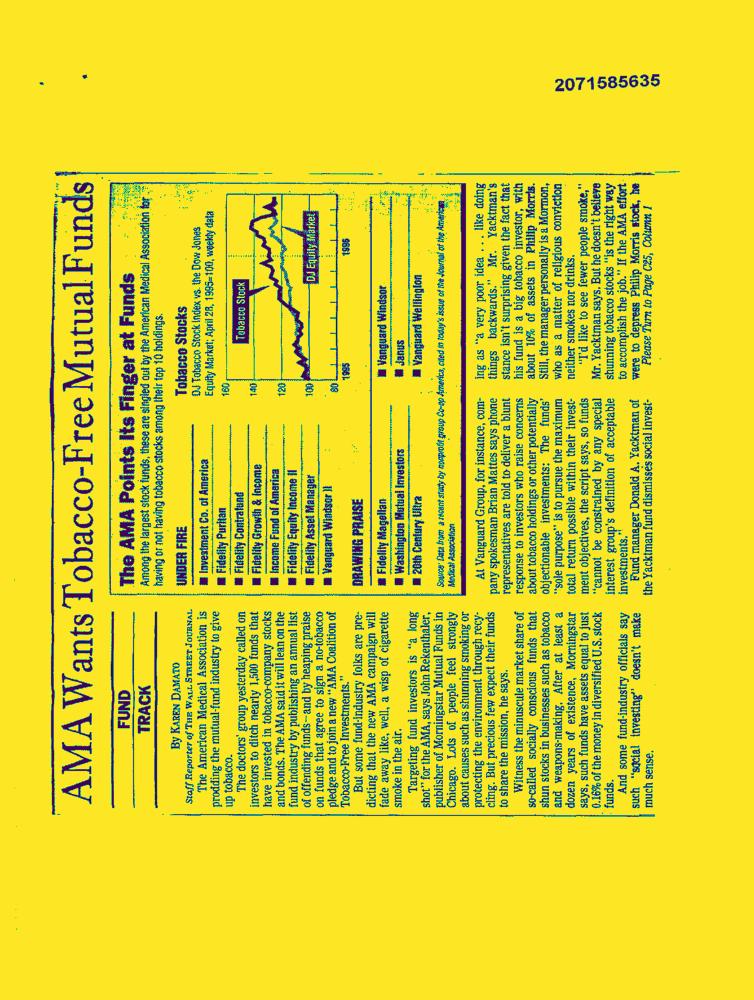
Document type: News-Article